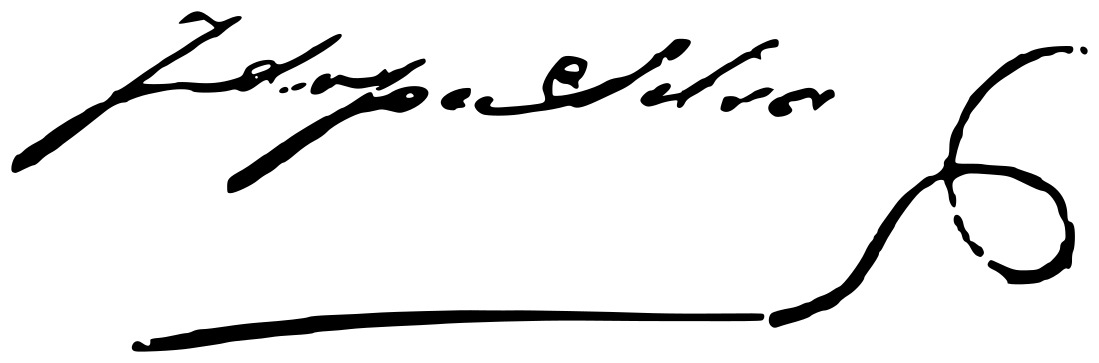
Signature of: josé lópez silva